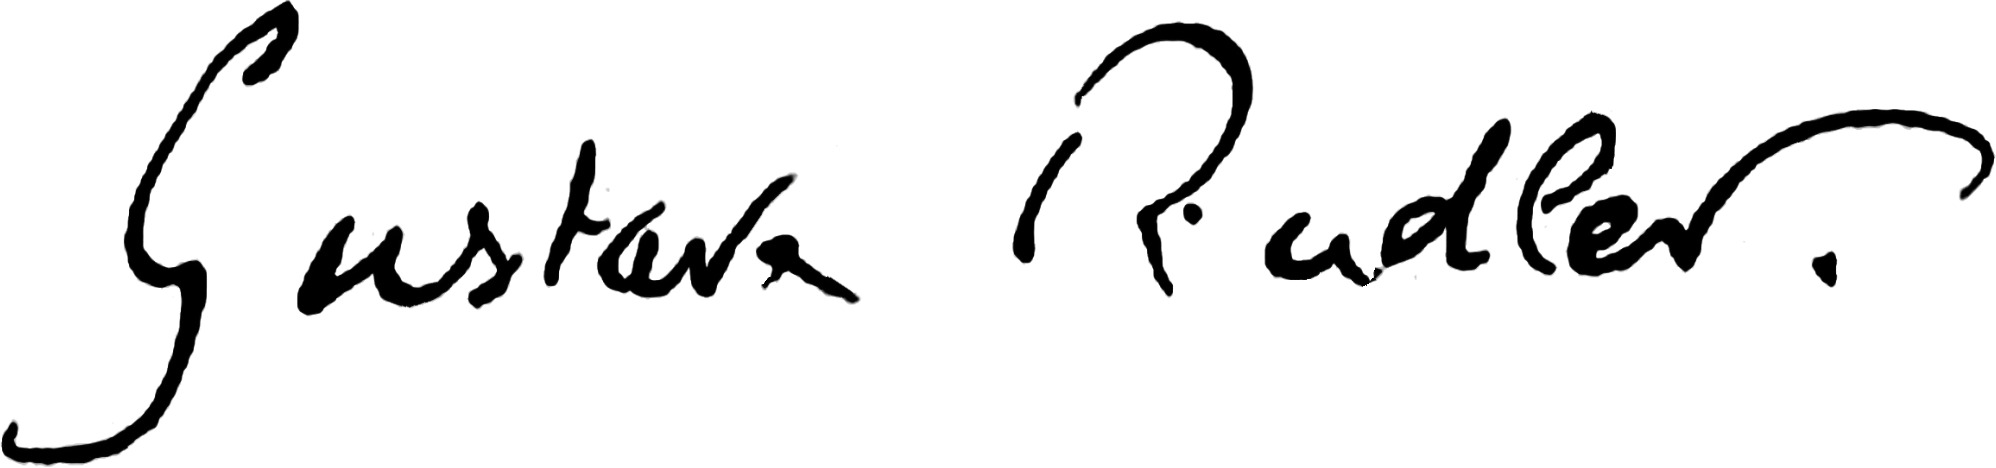
Signature of: gustave rudler